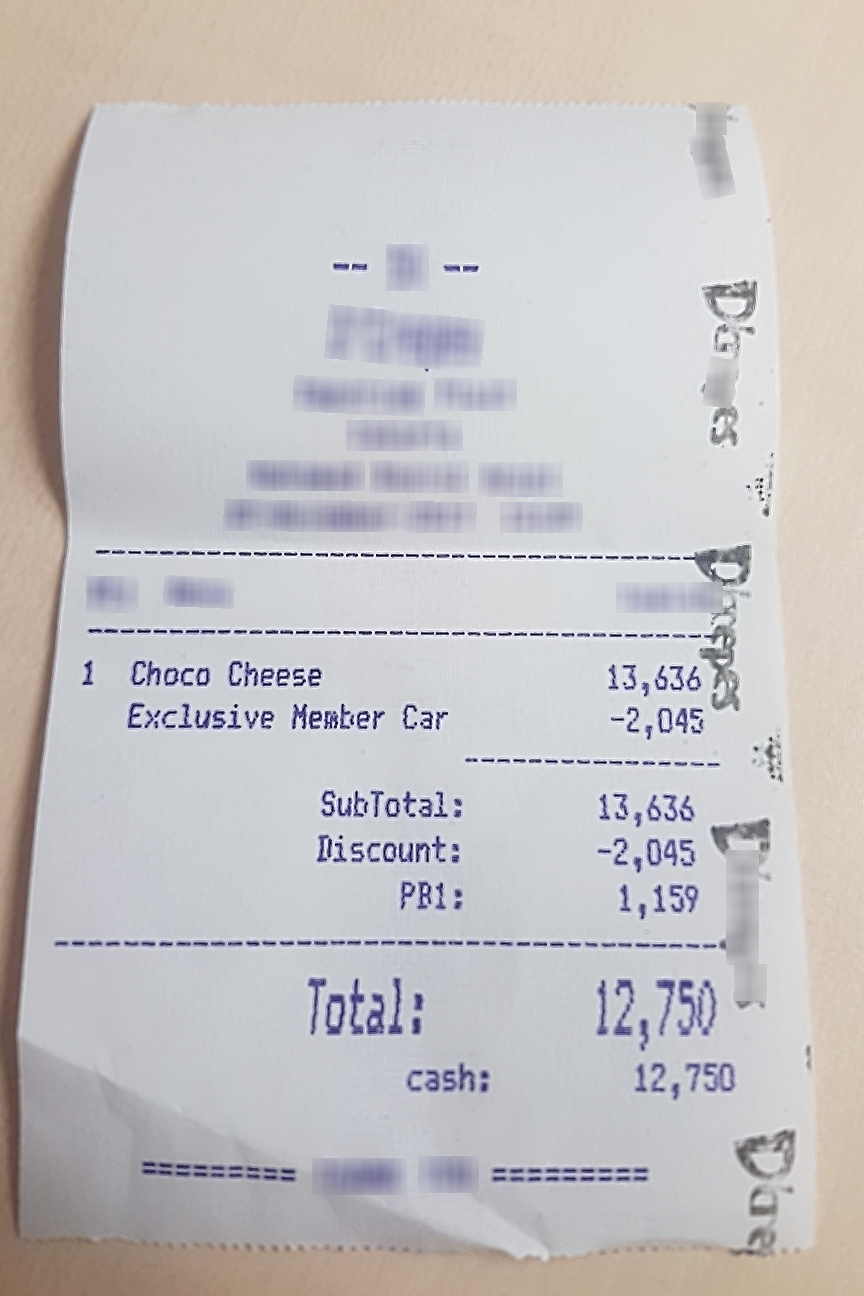
Number of items: 4
Subtotal: 13,636
Tax: 1,159
Total: 12,750
OCR text regions:
text: 1
text: Choco
text: Cheese
text: 13,636
text: Exclusive
text: Member
text: Car
text: -2,045
text: SubTotal:
text: 13,636
text: Discount:
text: -2,045
text: PB1:
text: 1,159
text: Total:
text: 12,750
text: cash:
text: 12,750